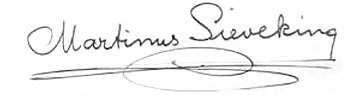
Signature of: martinus sieveking